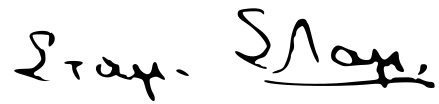
Signature of: stamatis stamatiou